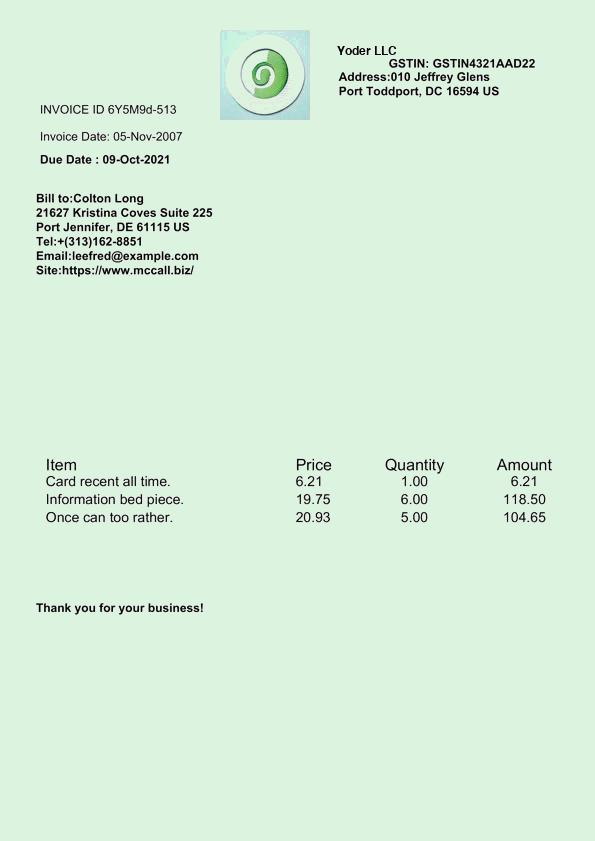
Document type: Invoice